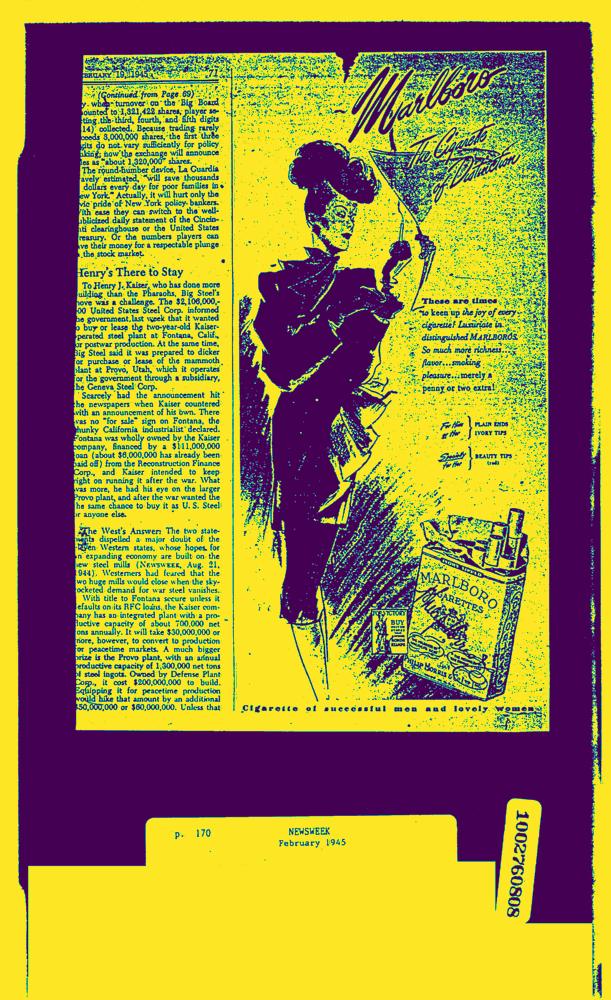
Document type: AD